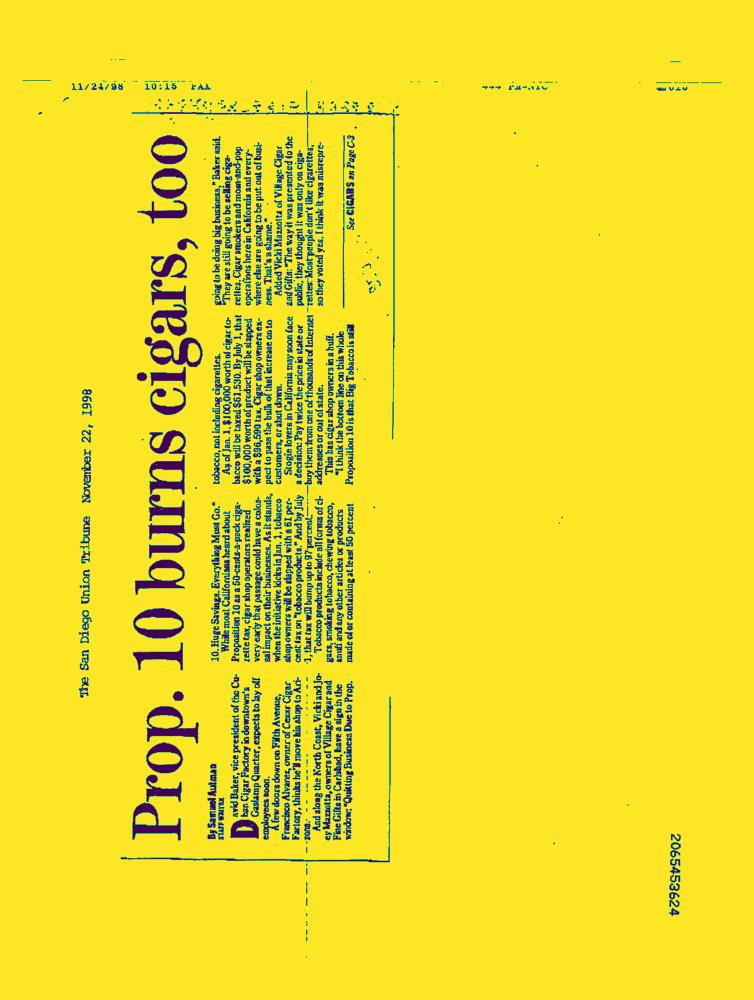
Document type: News-Article